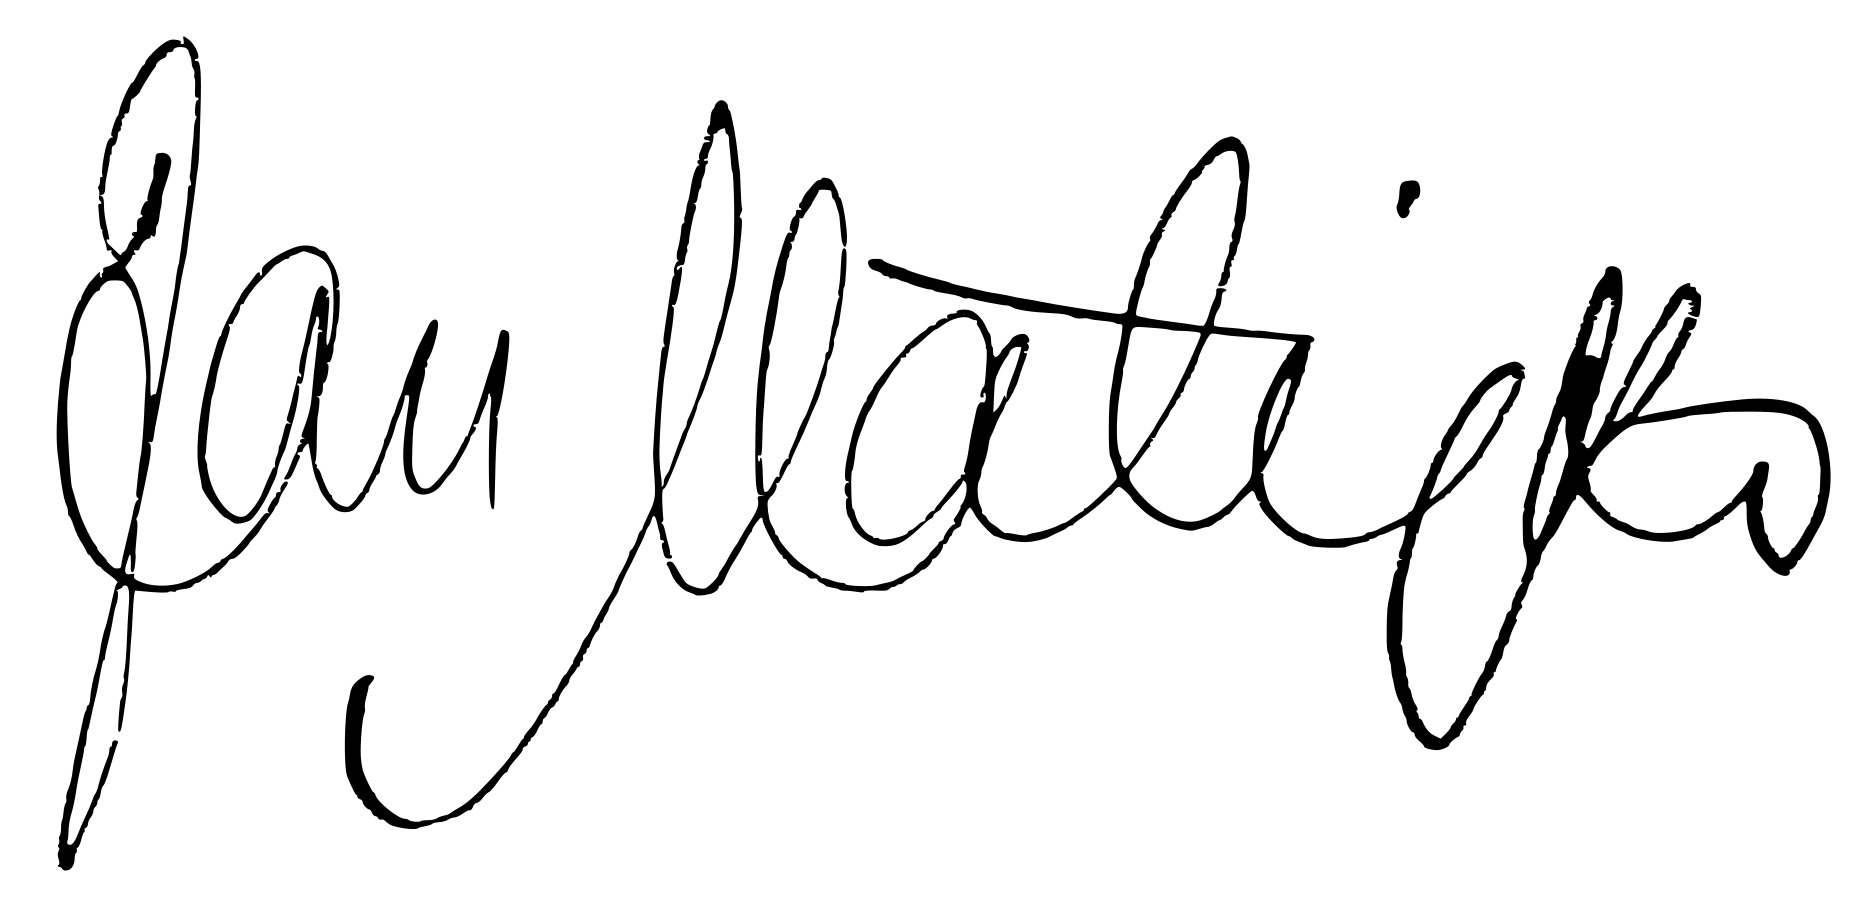
Signature of: jan matejko